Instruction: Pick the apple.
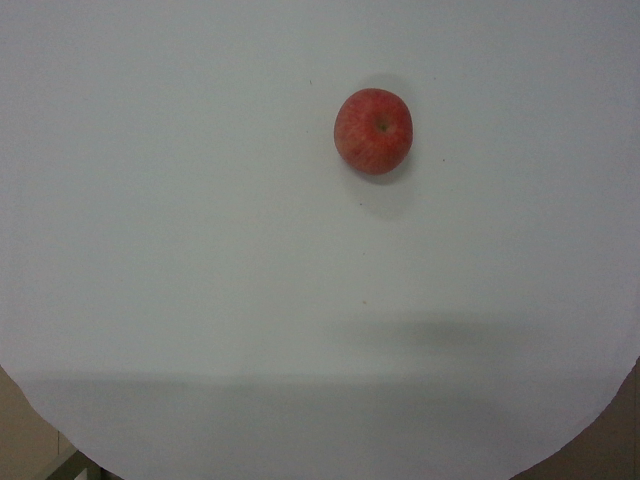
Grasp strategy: vertical